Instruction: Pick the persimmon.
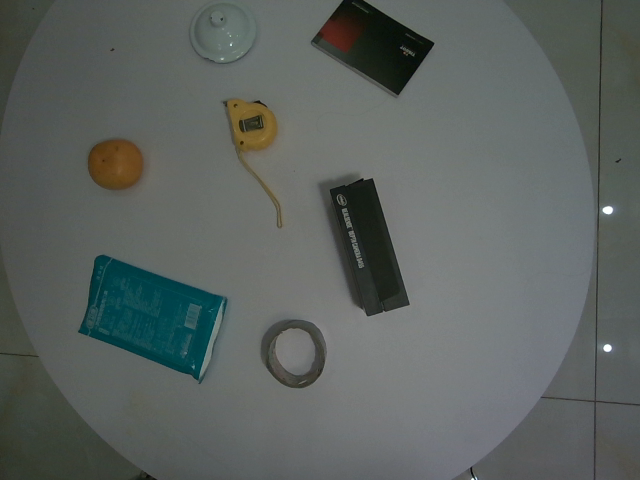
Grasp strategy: vertical